Question: Which state is mentioned in the document?
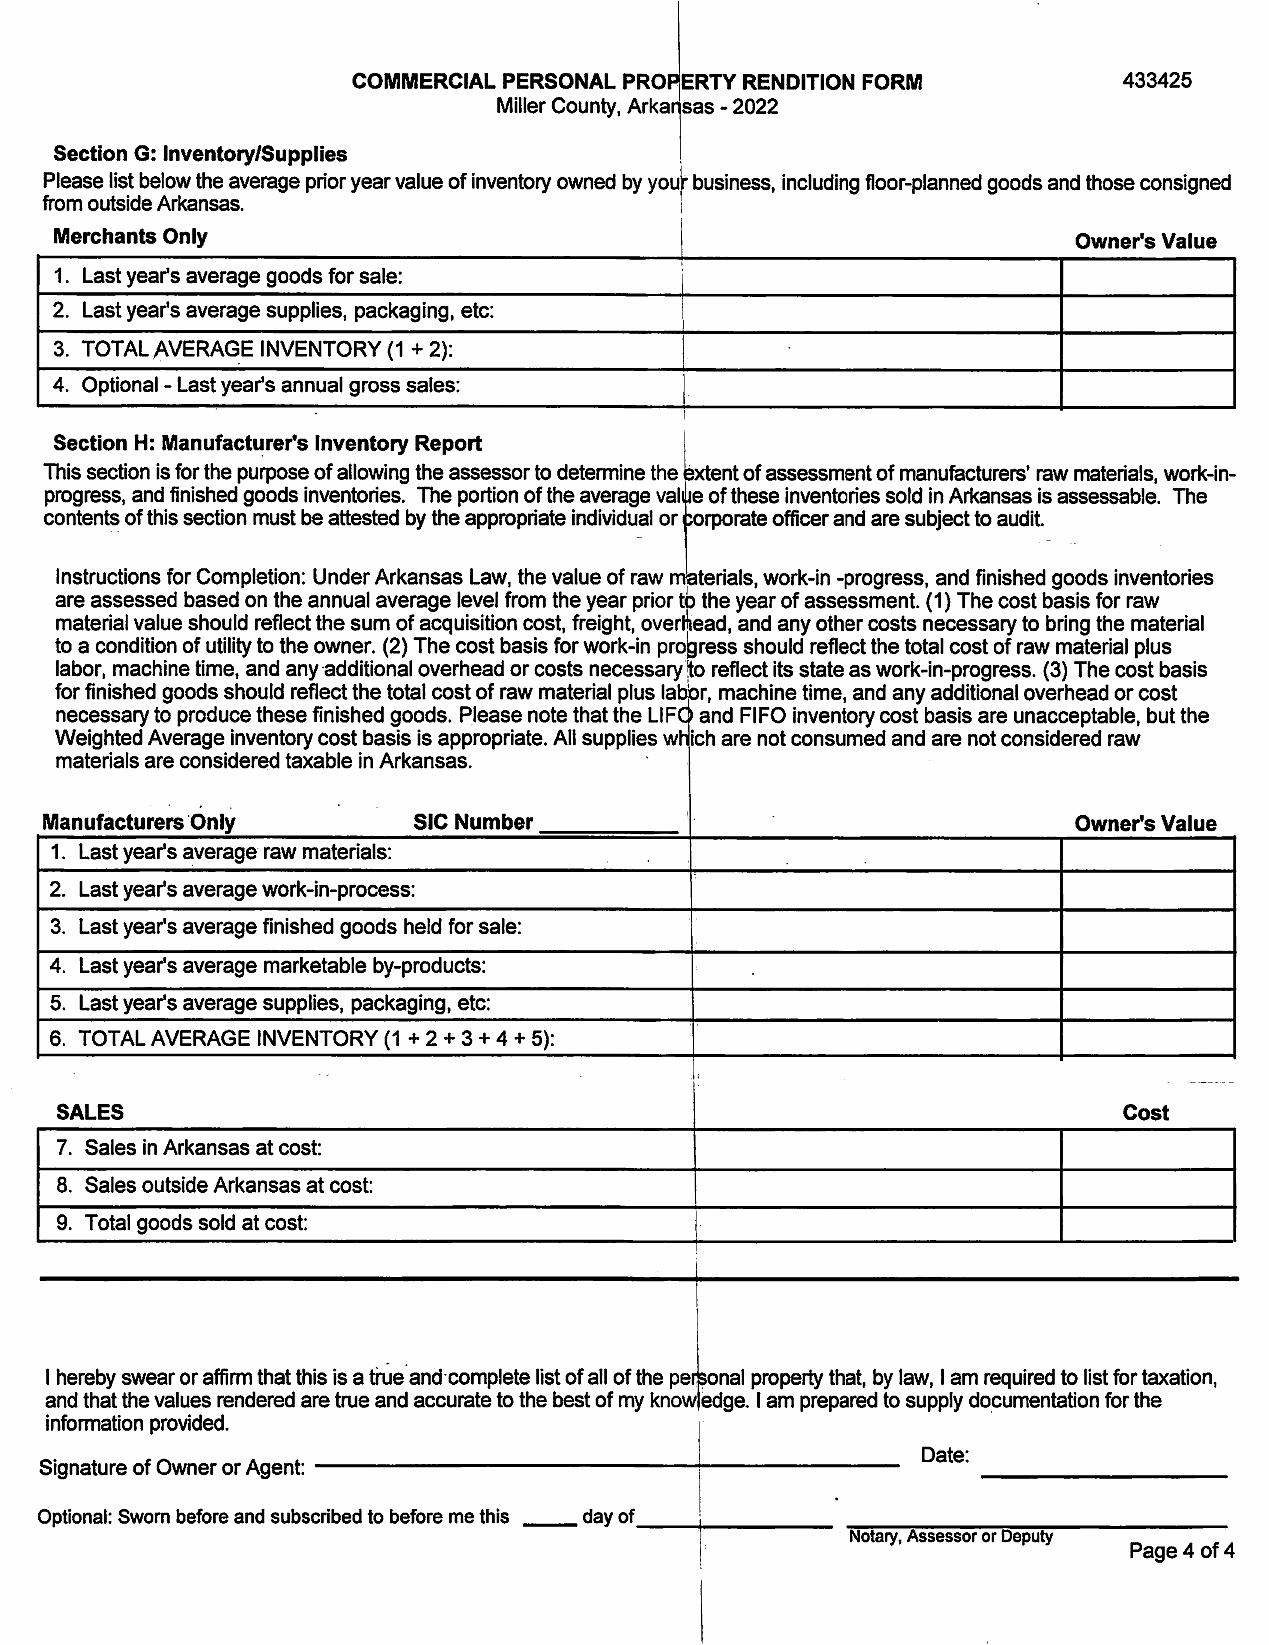
Answer: "Arkansas"